Question: What do the imaging results show?
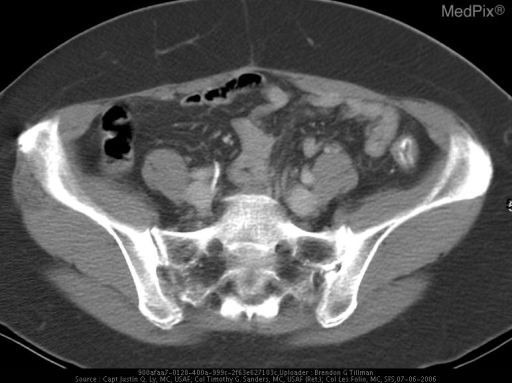
Answer: The imaging shows Abdominal radiography showed subtle curvilinear densities overlying in the left lower quadrant and central within the pelvis.  This was confirmed on intravenous contrast-enhanced abdominopelvic CT to be the caused by thin mucosal surface calcifications within the descending and sigmoid colons.  Incidental note is made of thin right hepatic lobe capsule calcifications. Axial intravenous contast-enhanced CT image at the level of the lower abdomen.